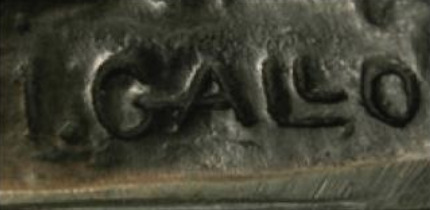
Signature of: ignacio gallo